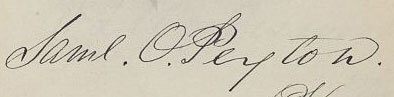
Signature of: samuel peyton